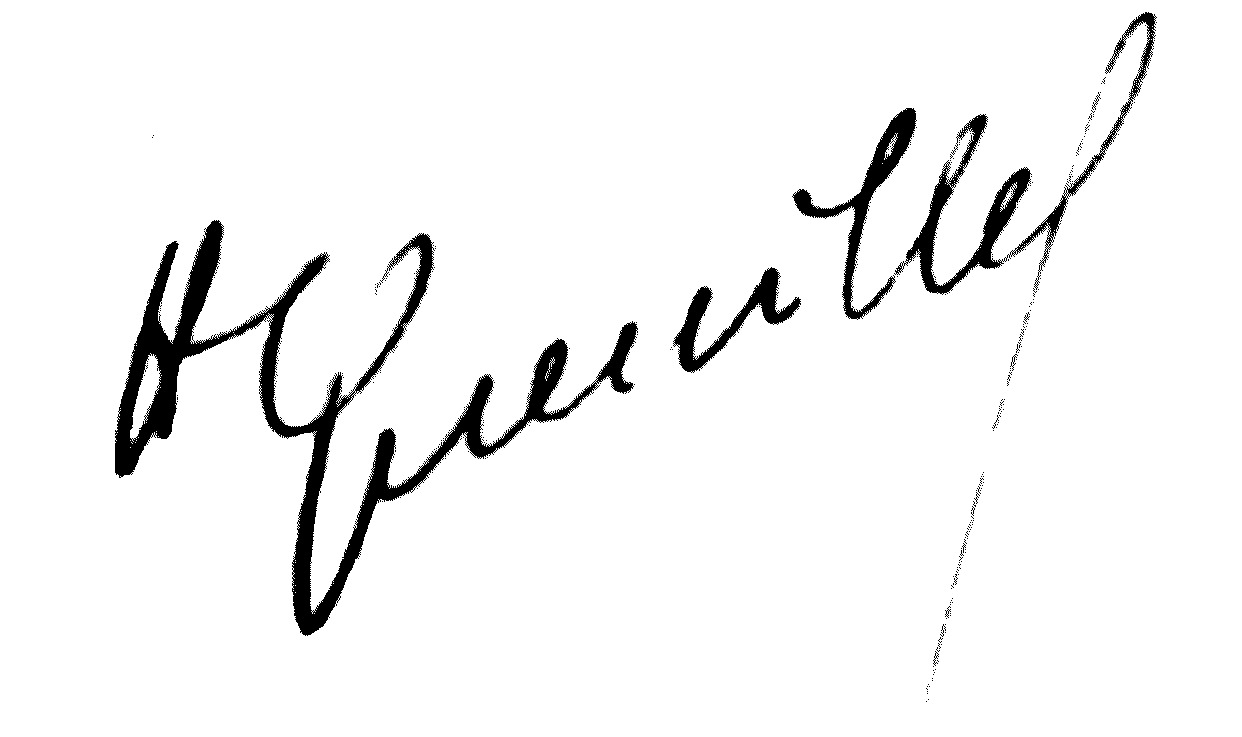
Signature of: henri queuille